Question: Which state is mentioned in the document?
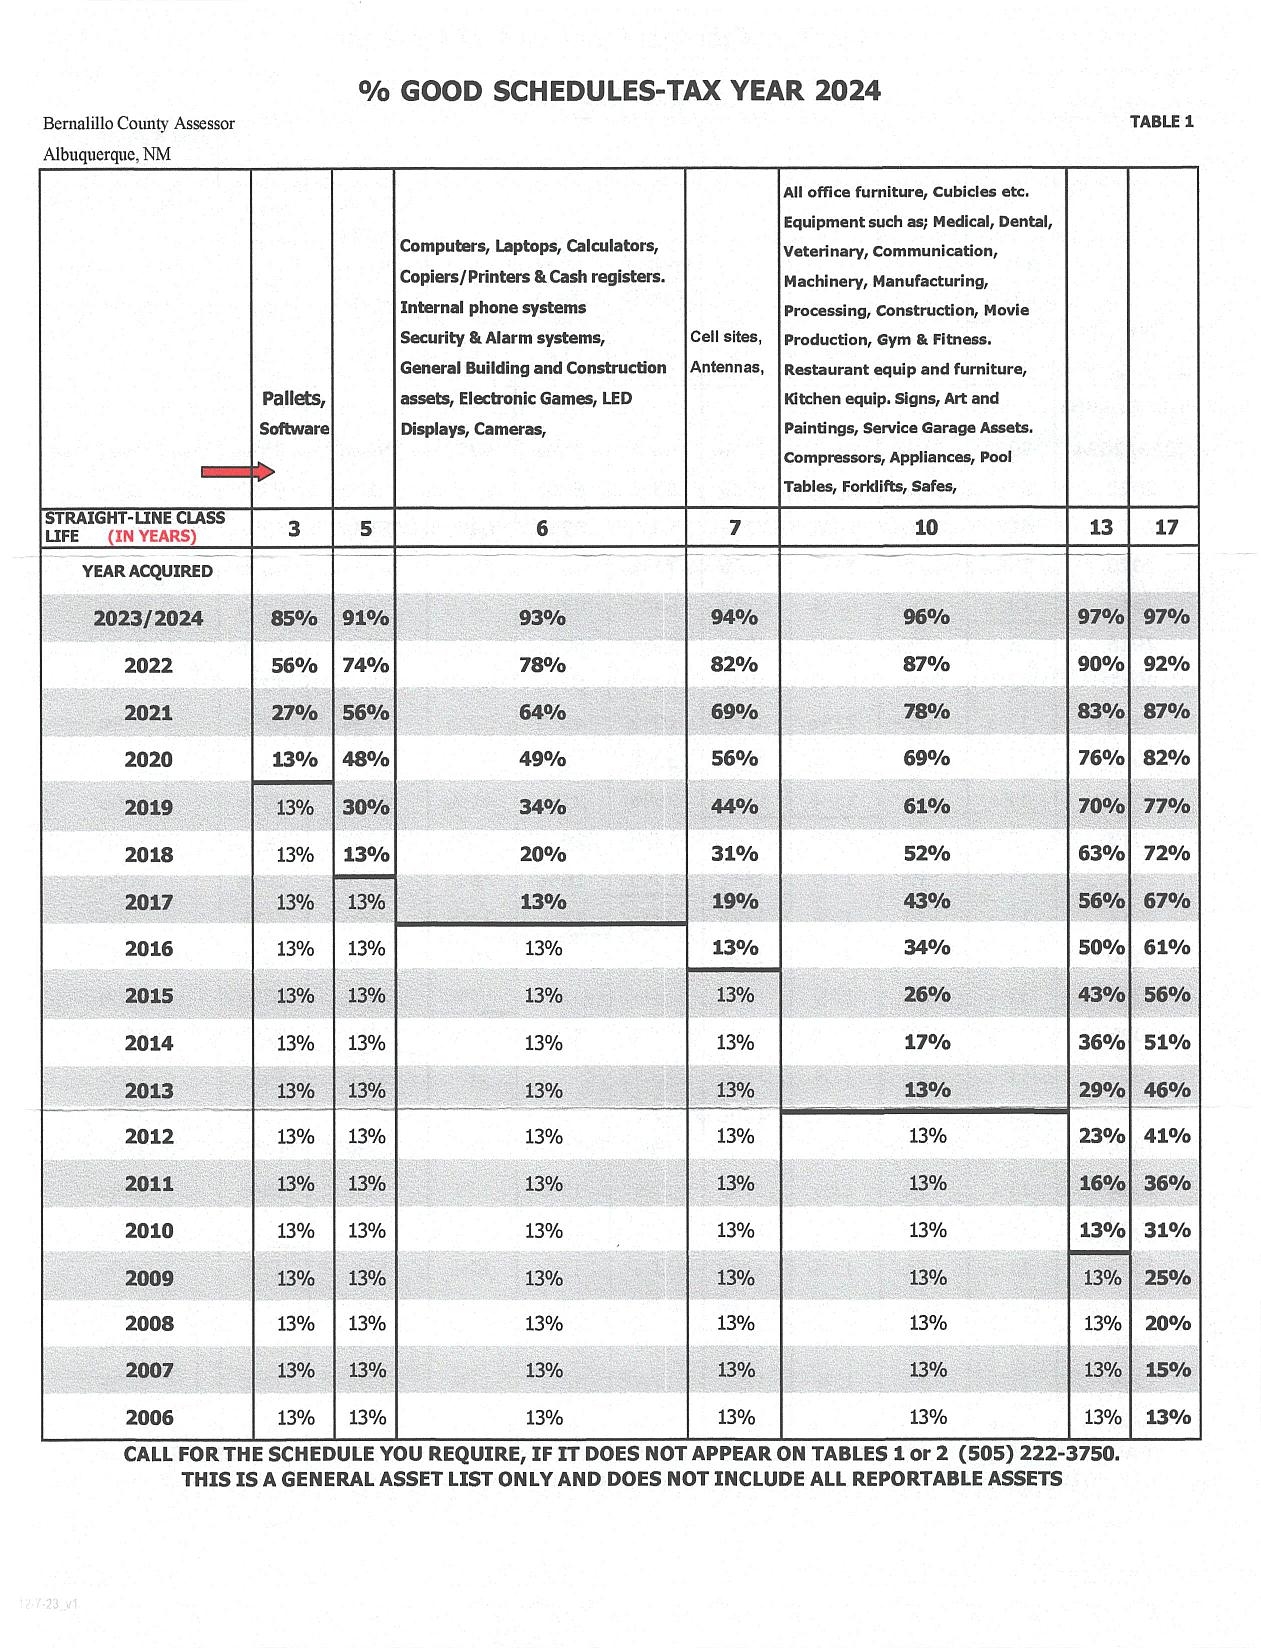
Answer: "NM"